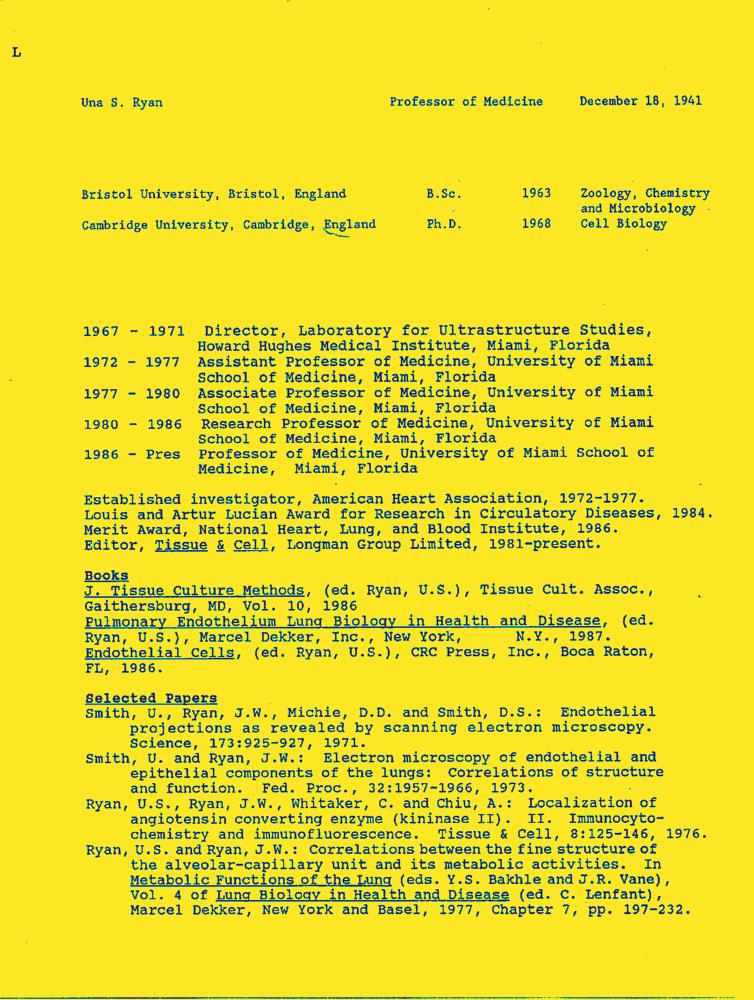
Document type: Resume-Doc